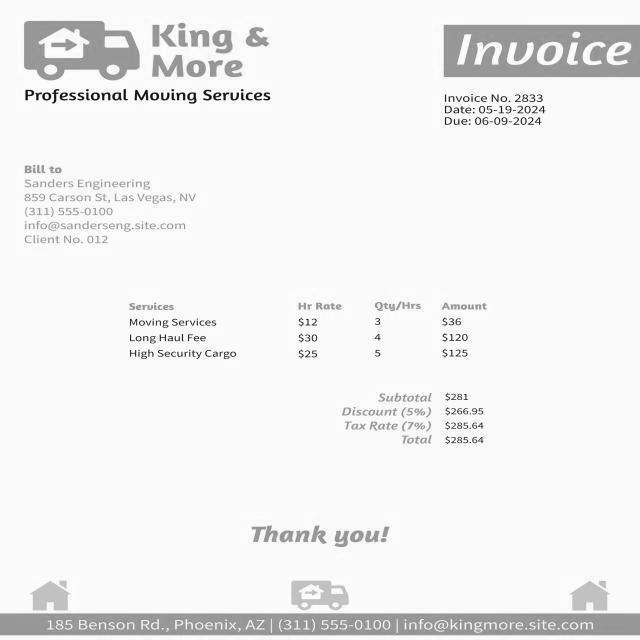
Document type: Invoice